Question: What are the imaging findings?
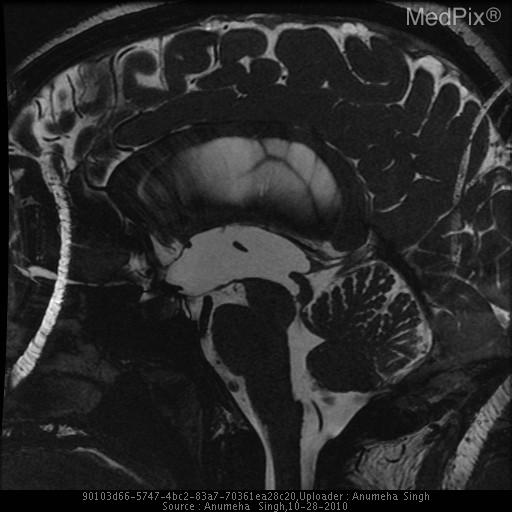
Answer: The imaging shows CT imaging without contrast showed ventricular enlargement of lateral and third ventricles with a normal fourth ventricle.  Subsequent MRI confirmed the CT findings without evidence of transependymal flow of CSF.  High resolution MRI demonstrated multiple thin septations in the aqueduct of Sylvius.

MR imaging with CINE CSF flow study (not depicted) showed no significant CSF flow through the cerebral aqueduct. A high resolution 3D FIESTA sagittal MR image demonstrates significant narrowing in the cerebral aqueduct with two septations present..